Question: How does the patient history play a role?
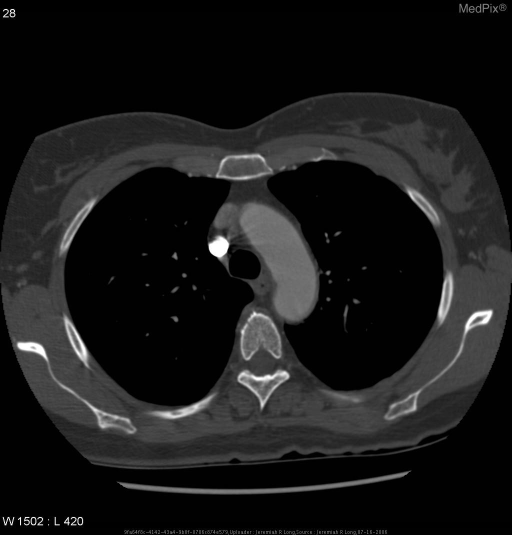
Answer: The patient's history of 54 year-old female with acute onset chest pain. is key in understanding the case.